Question: What is the earliest payment due date mentioned in the document?
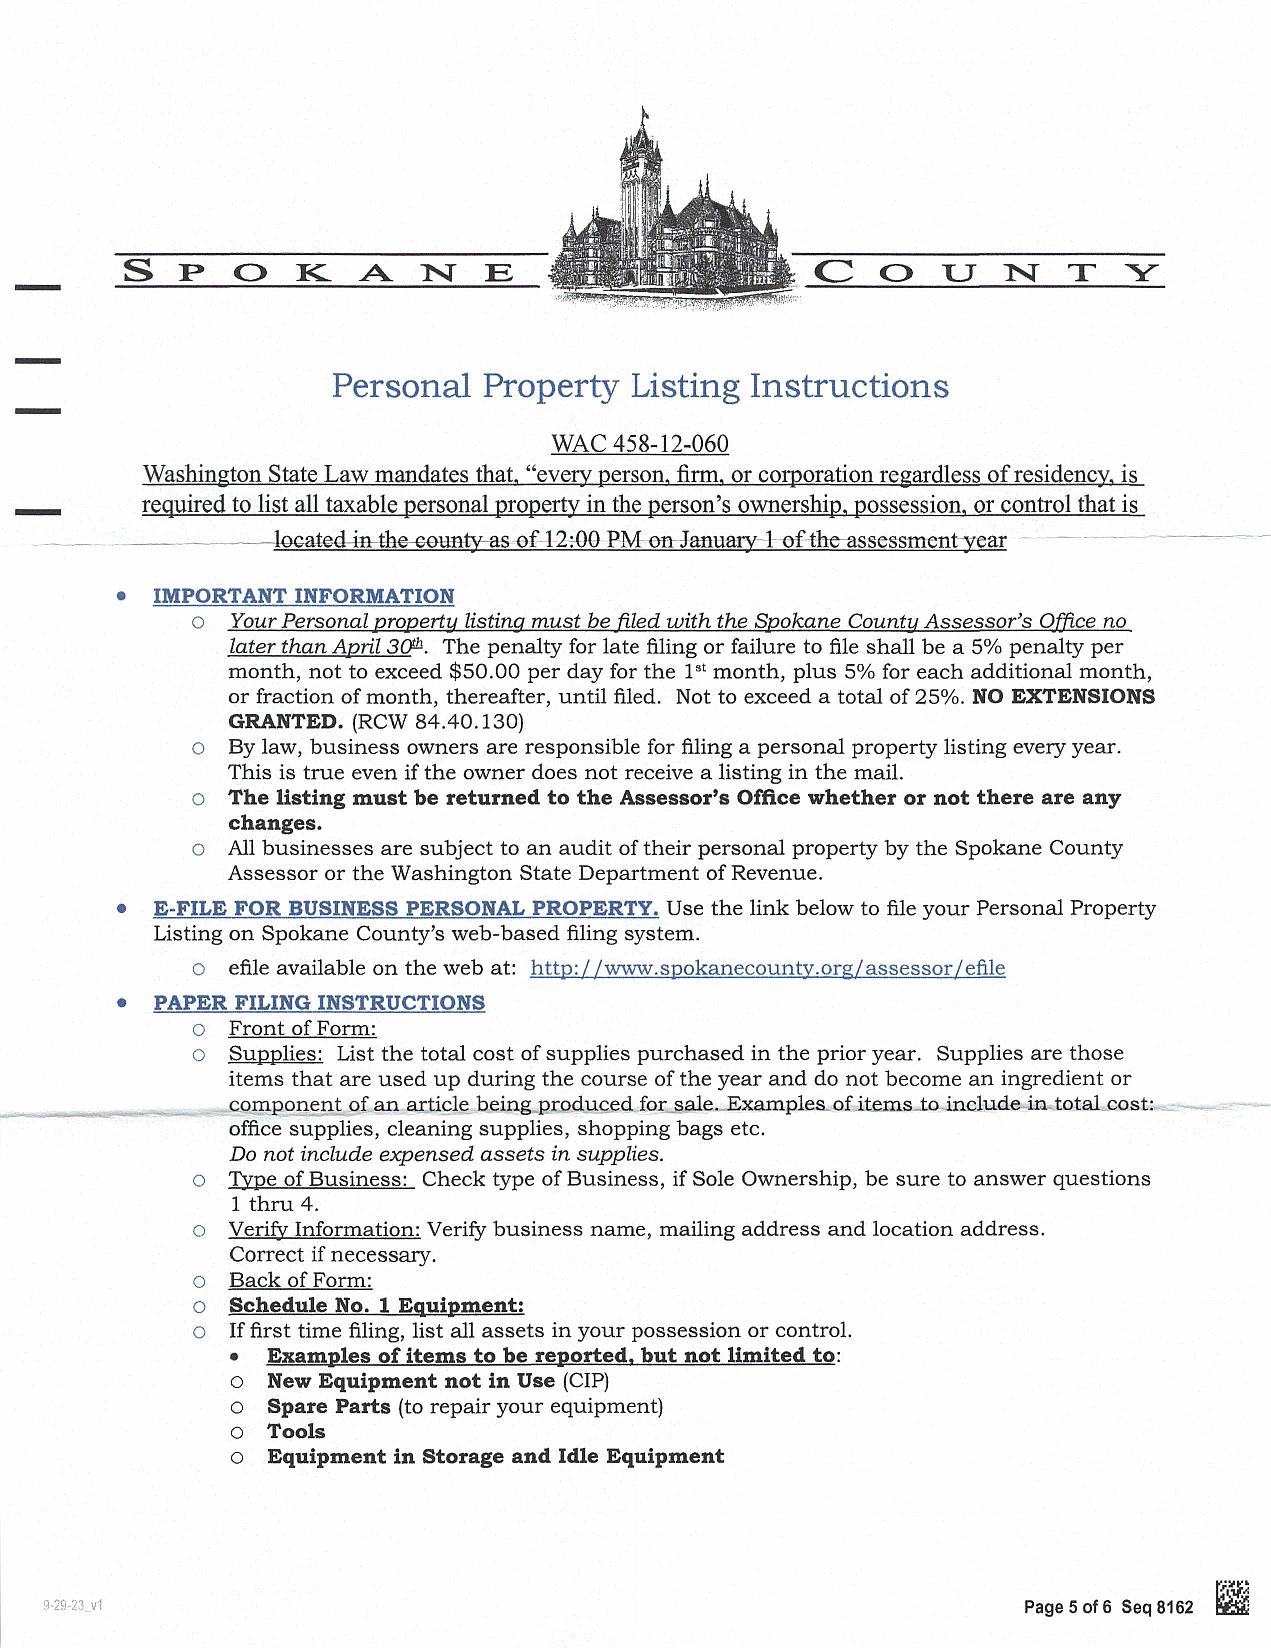
Answer: "January 1 of the assessment year"